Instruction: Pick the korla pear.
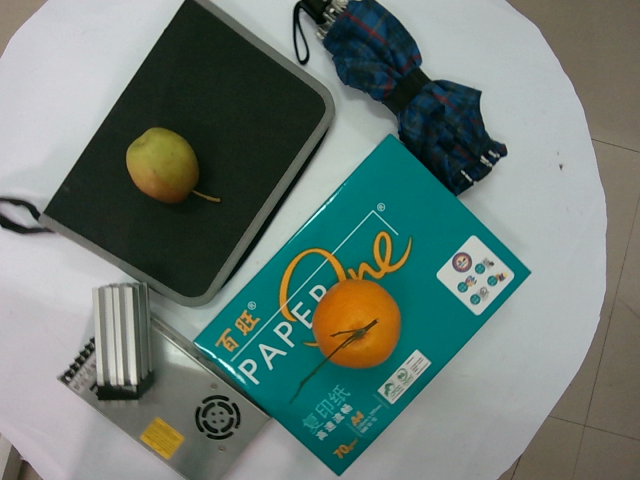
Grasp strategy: vertical